Question: What is the filing due date as per the document?
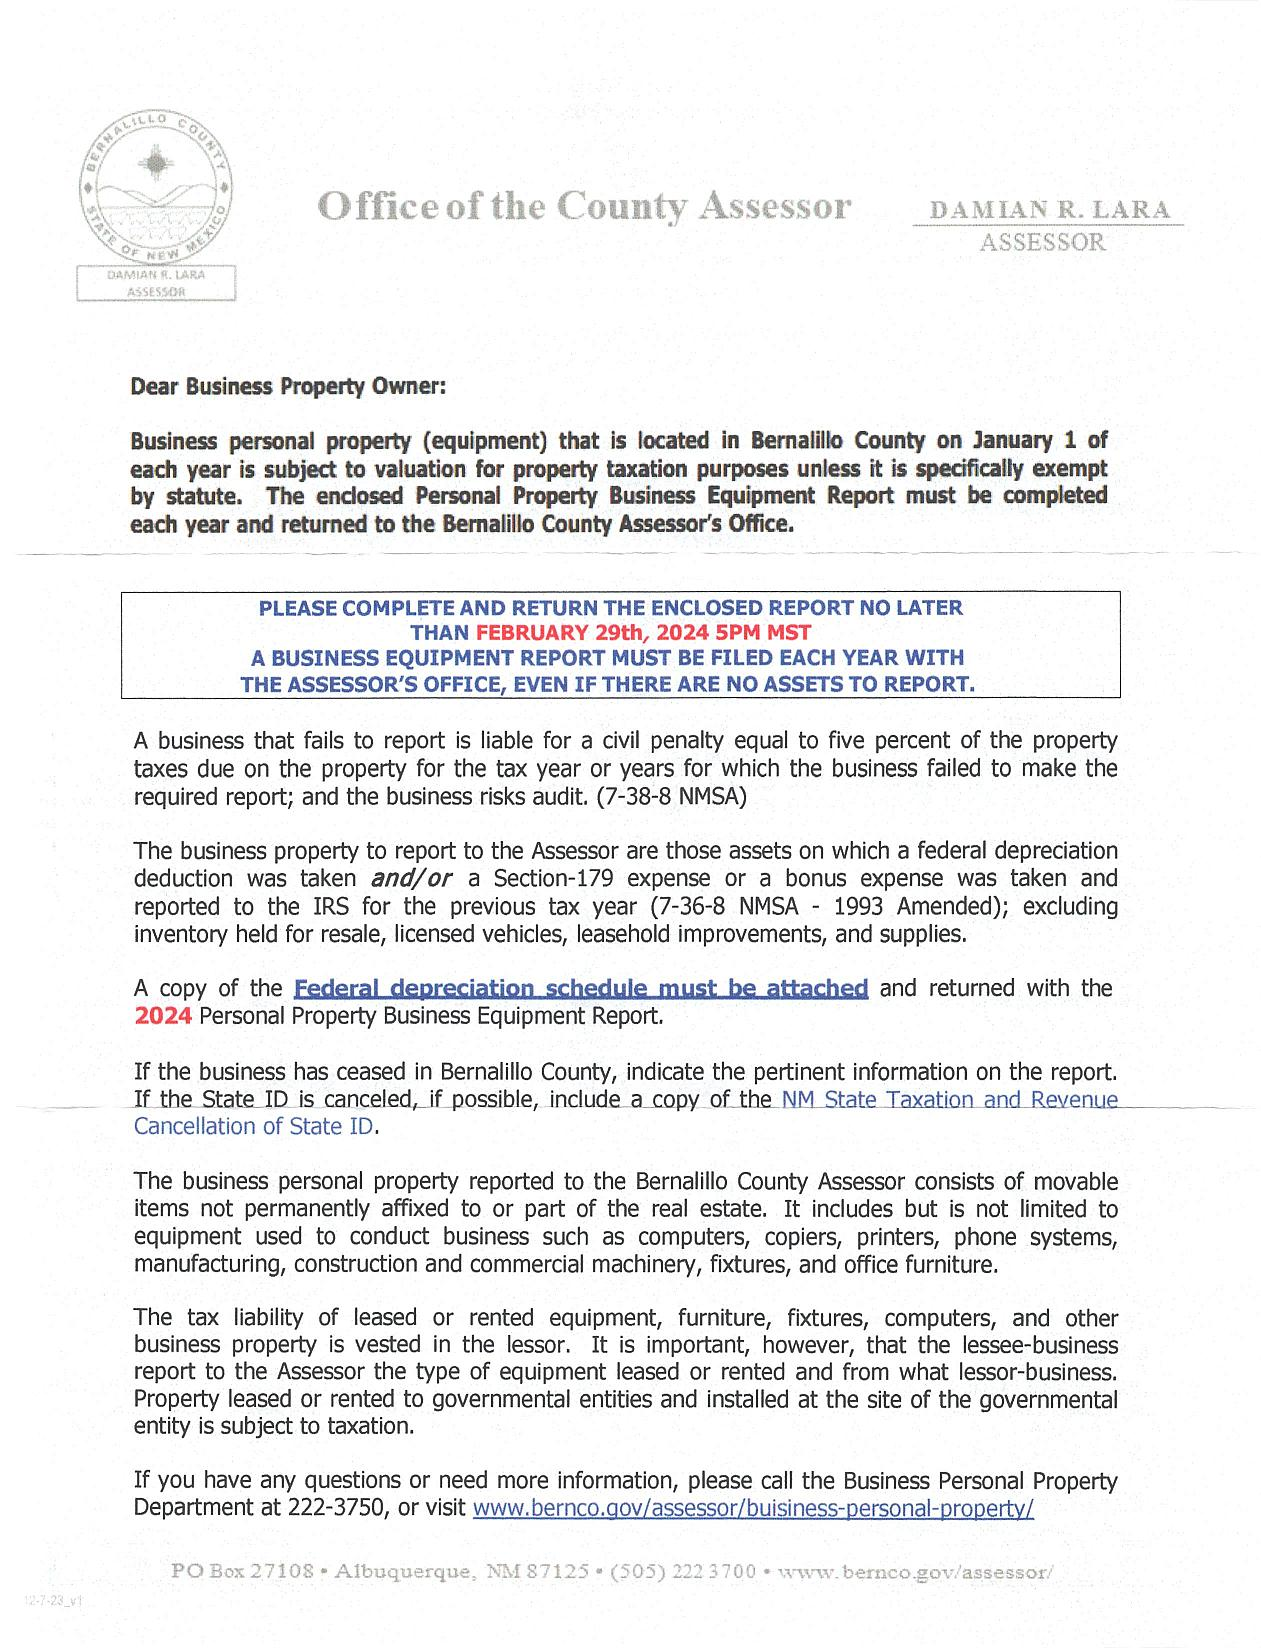
Answer: "February 29th, 2024 5PM MST"